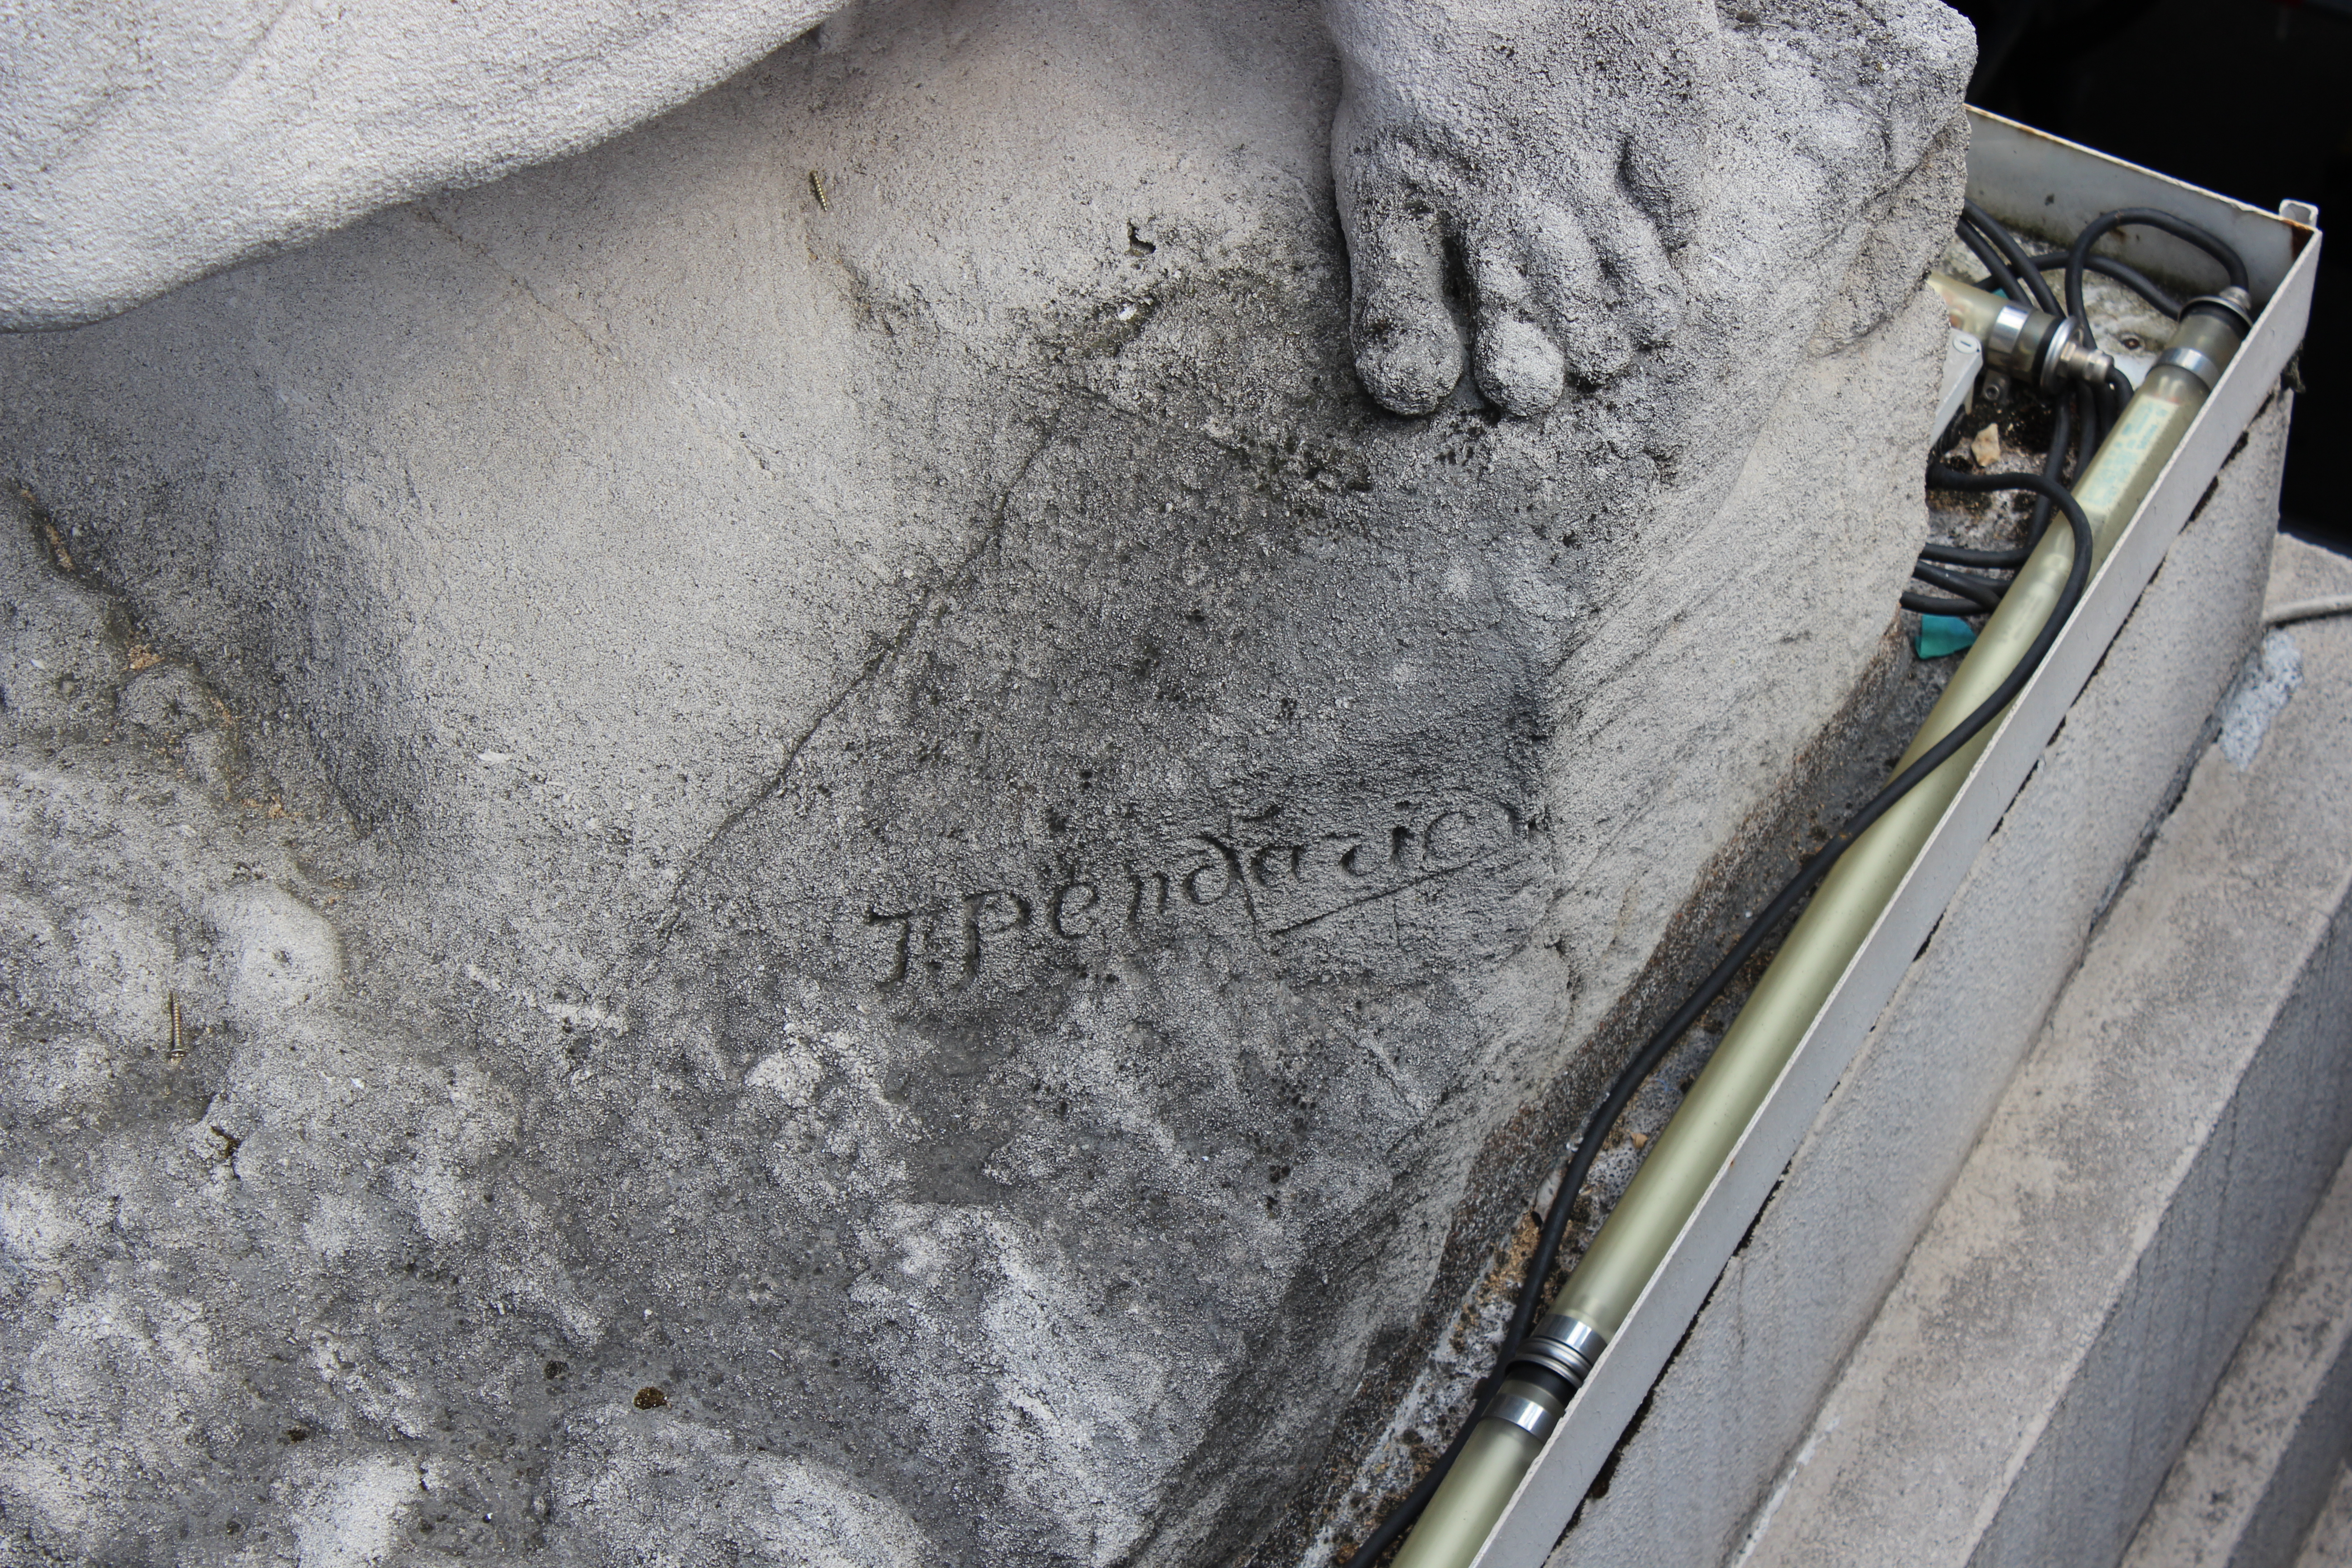
Signature of: jules pendariès